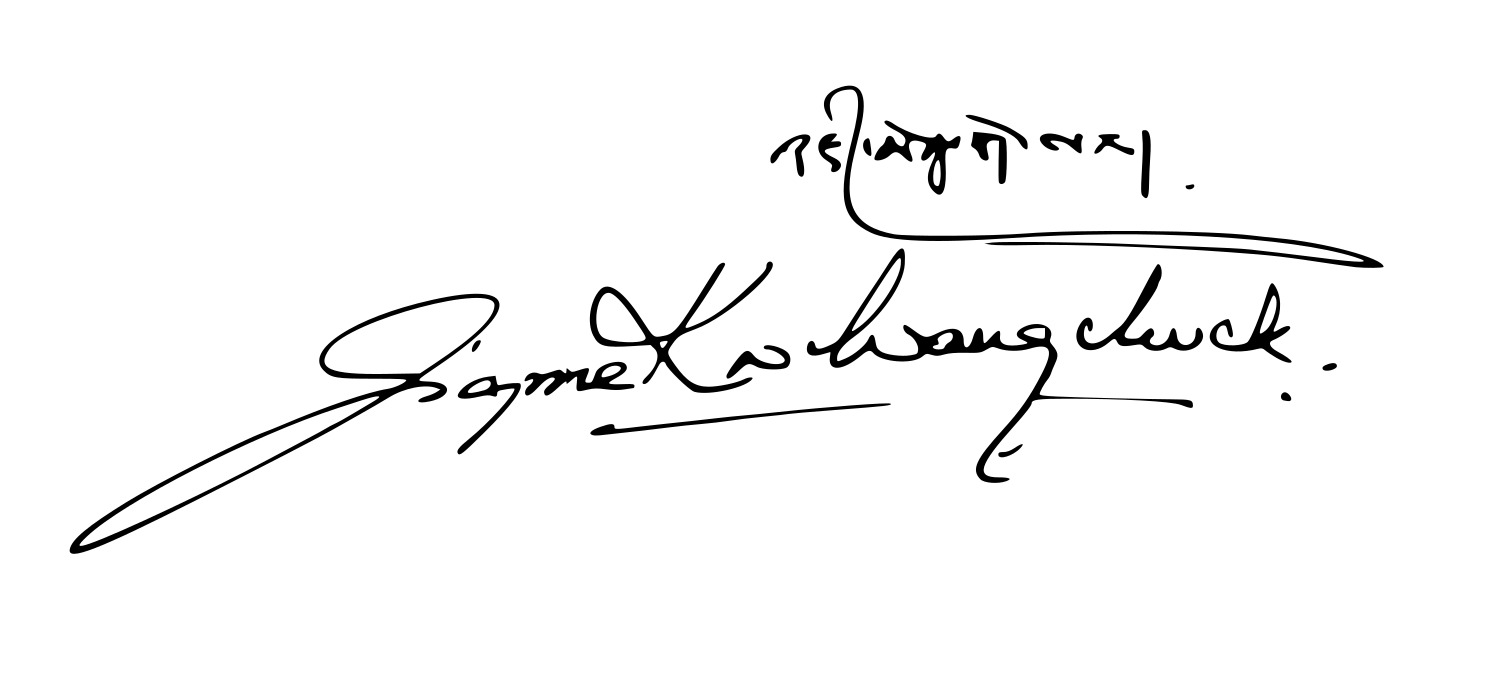
Signature of: jigme khesar namgyel wangchuck